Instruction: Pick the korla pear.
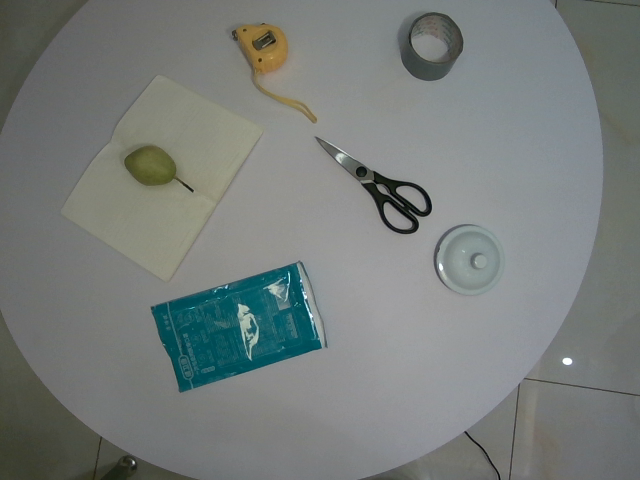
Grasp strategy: vertical